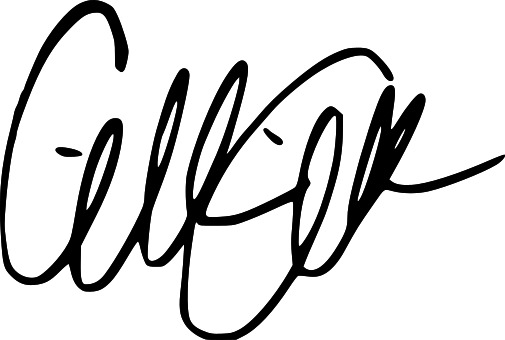
Signature of: gillian anderson